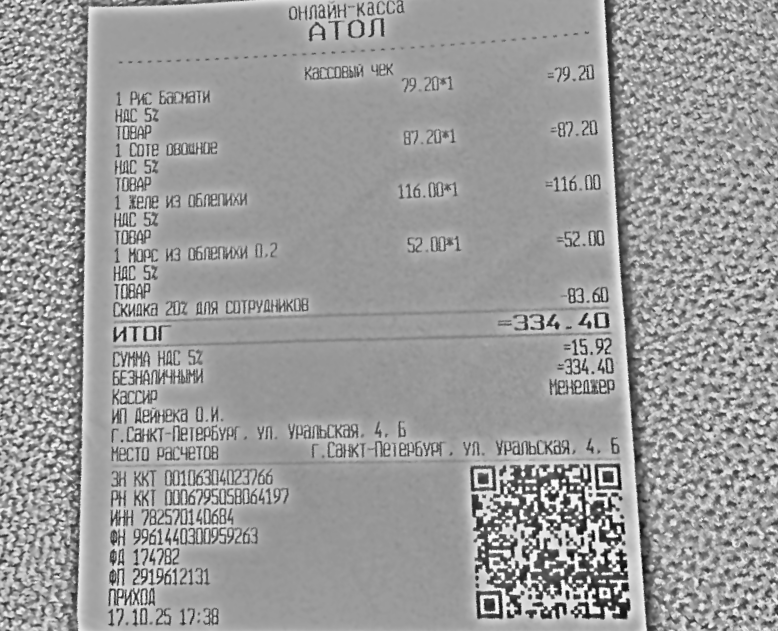
Продавец: ИП Дейнека О.И.
Дата: 17.10.25 17:38
Товары: Рис Басмати; Соте овощное; Желе из облепихи; Морс из облепихи 0.2
Количество: 1; 1; 1; 1
Цена: 79.20; 87.20; 116.00; 52.00
Сумма: 79.20; 87.20; 116.00; 52.00
Итого: 334.40